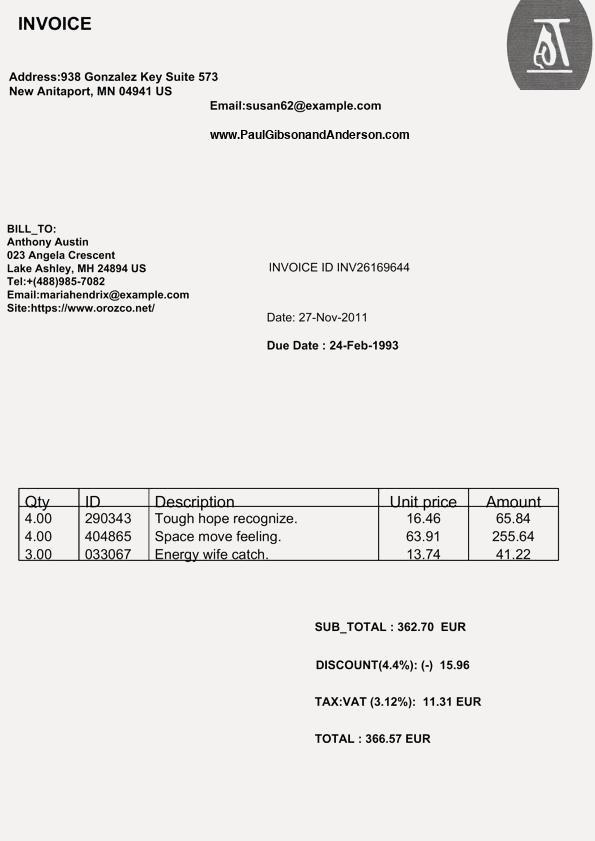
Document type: Invoice